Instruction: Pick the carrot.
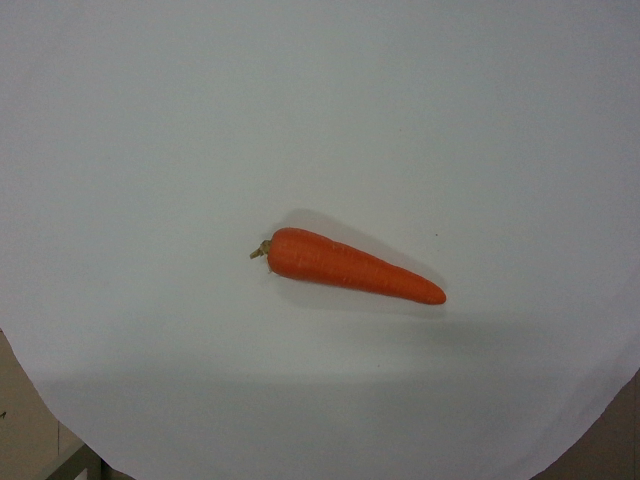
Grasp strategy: vertical